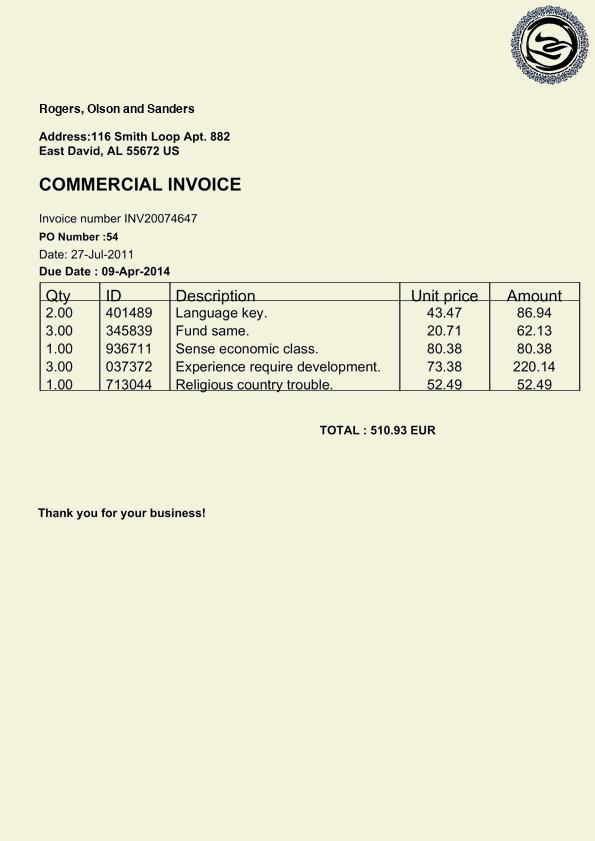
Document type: Invoice